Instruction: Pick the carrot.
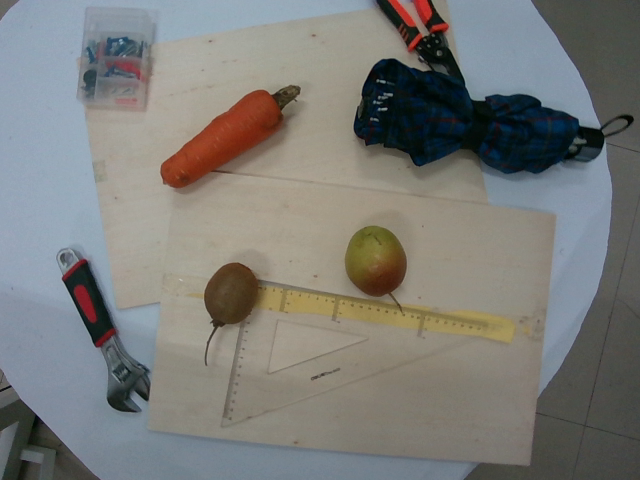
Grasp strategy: vertical